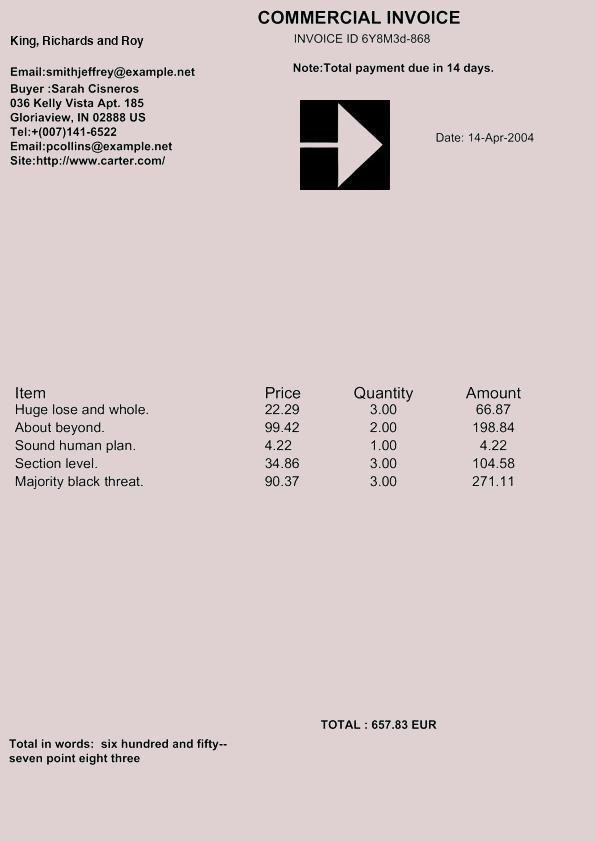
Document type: Invoice